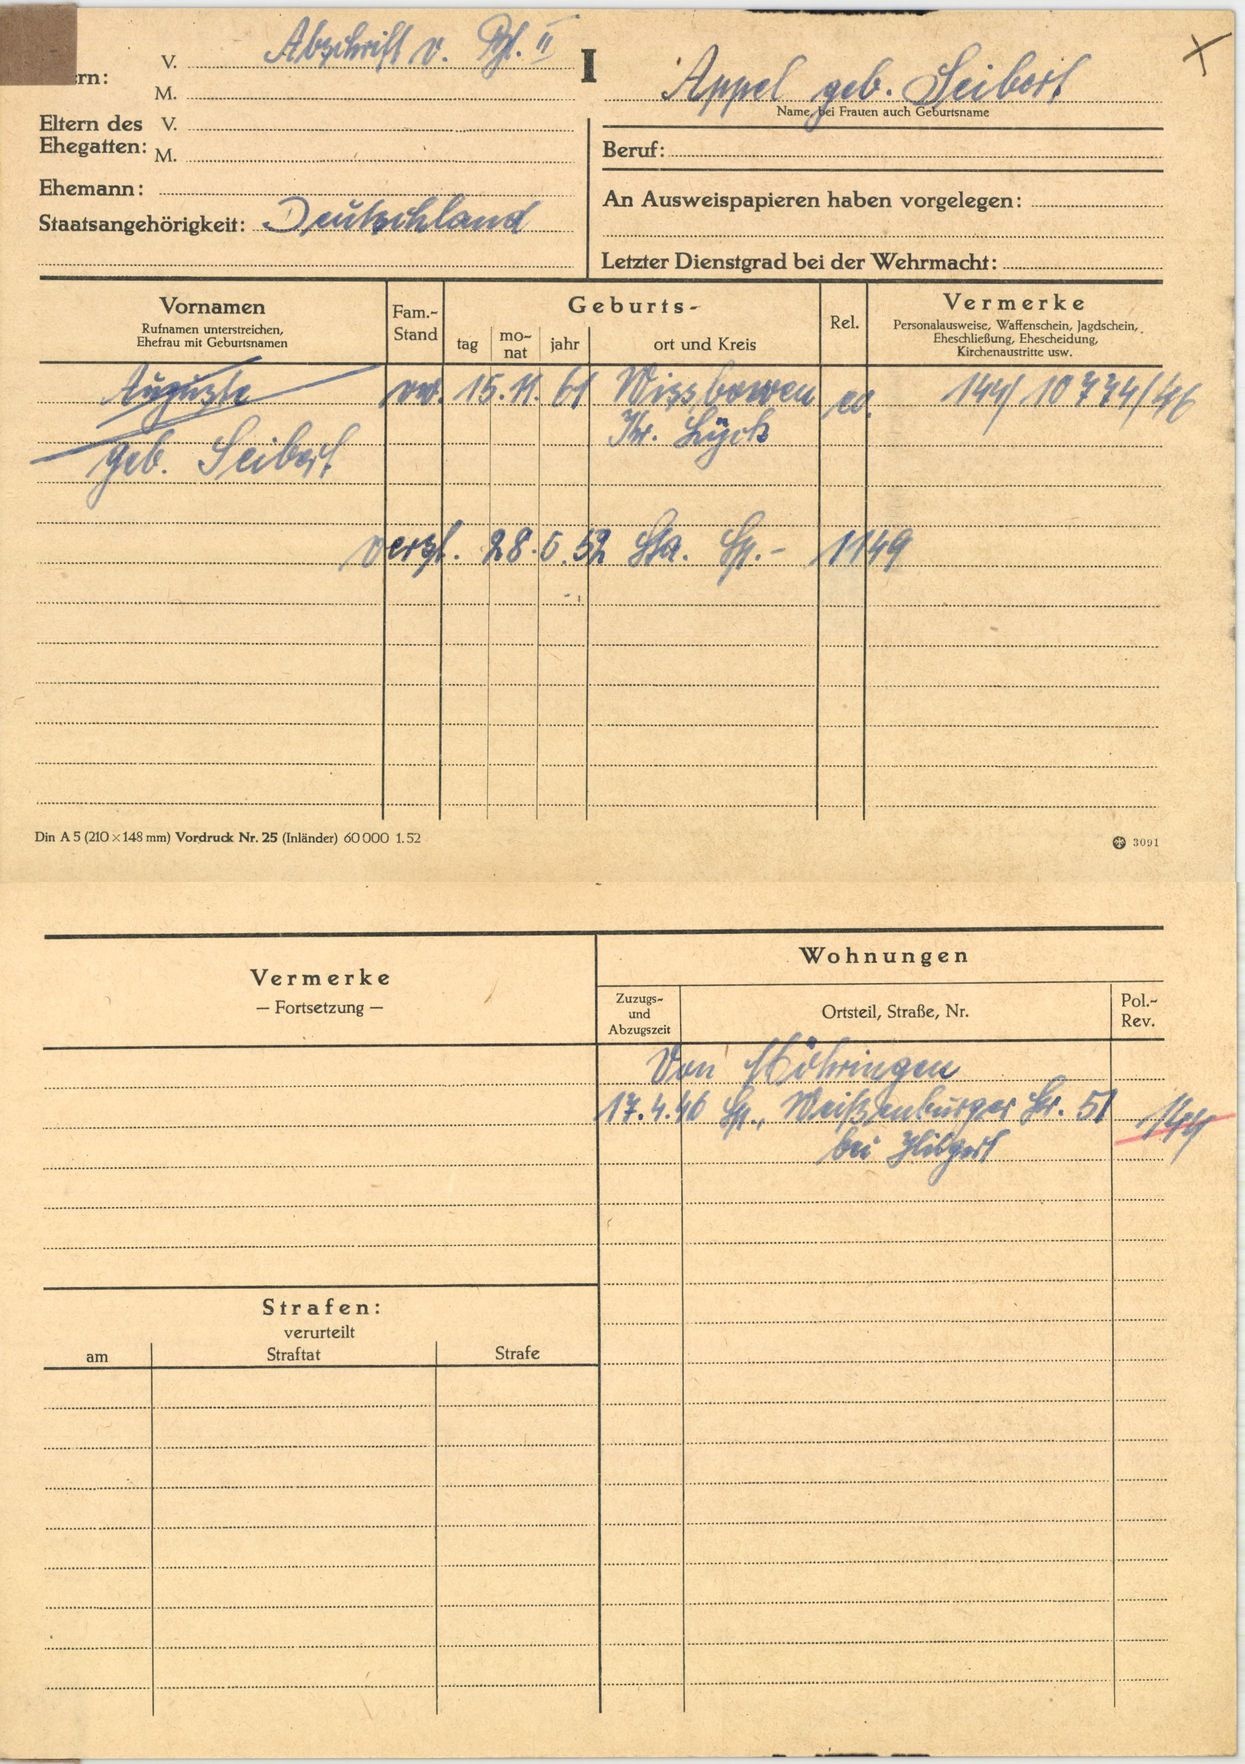
Appel geb. Seibert